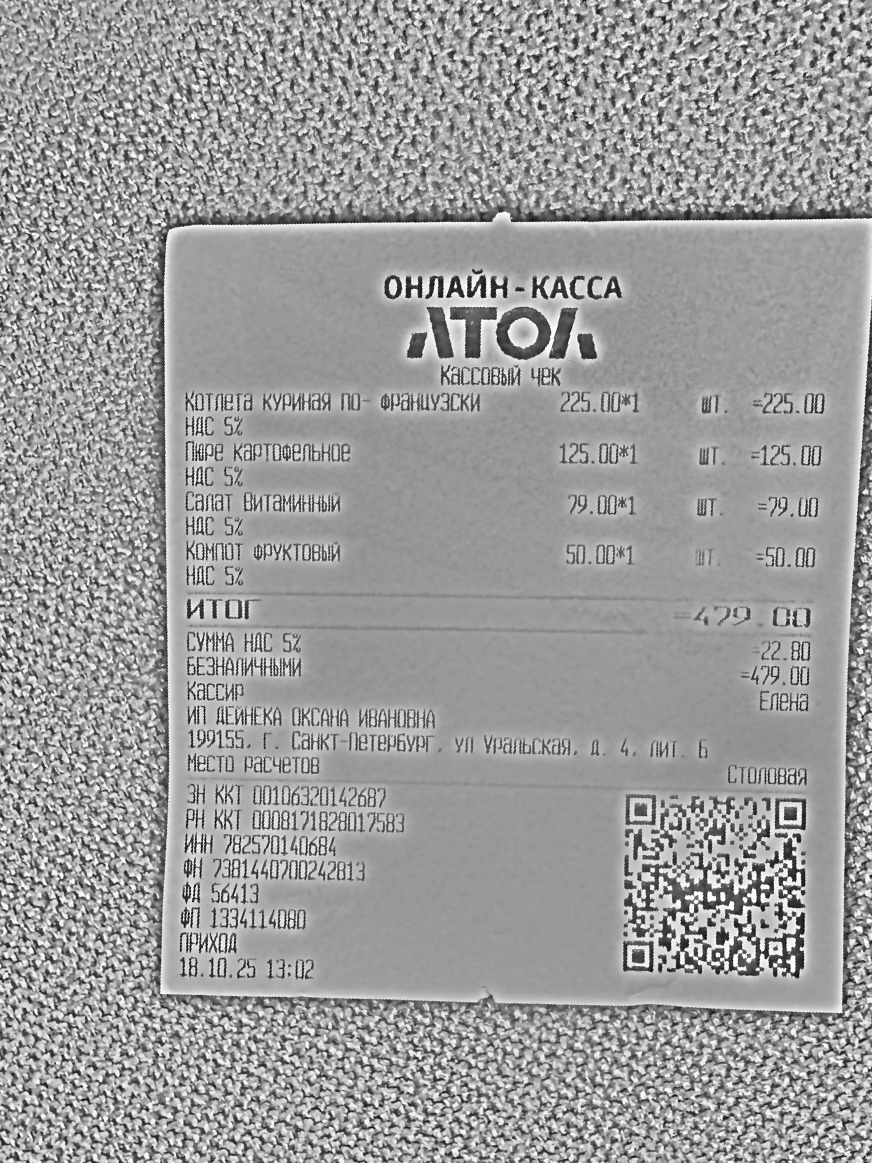
Продавец: ИП ДЕЙНЕКА ОКСАНА ИВАНОВНА
ИНН: 782570140684
Дата: 18.10.25
Товары: Котлета куриная по-французски; Пюре картофельное; Салат Витаминный; Компот фруктовый
Количество: 1; 1; 1; 1
Цена: 225.00; 125.00; 79.00; 50.00
Сумма: 225.00; 125.00; 79.00; 50.00
Итого: 479.00